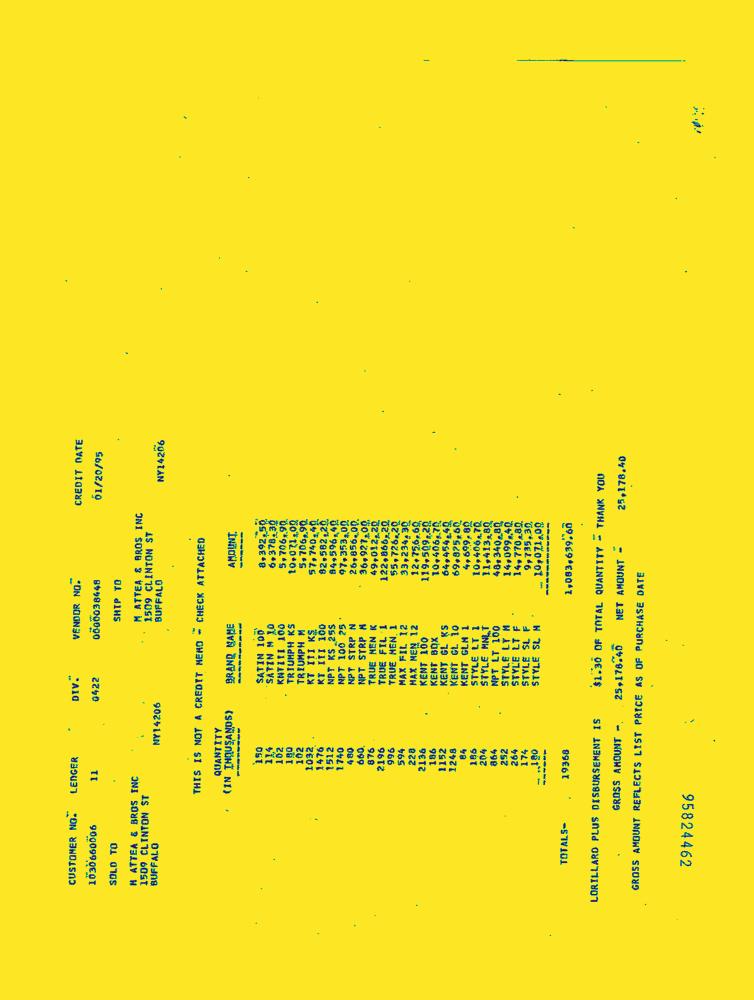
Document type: Invoice-Doc